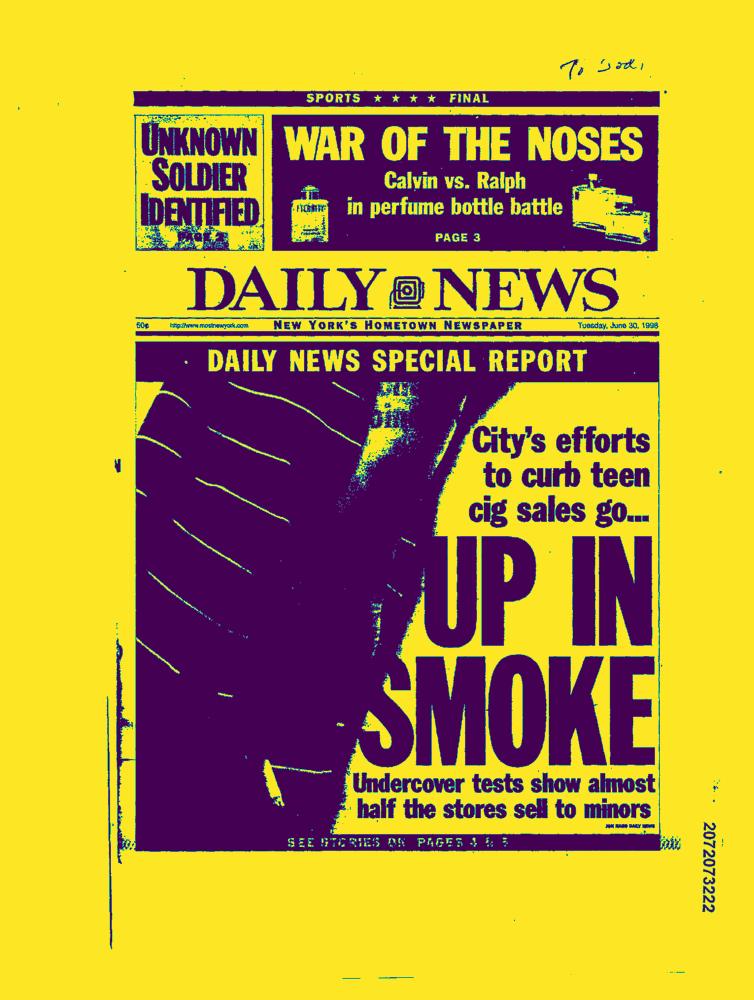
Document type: News-Article